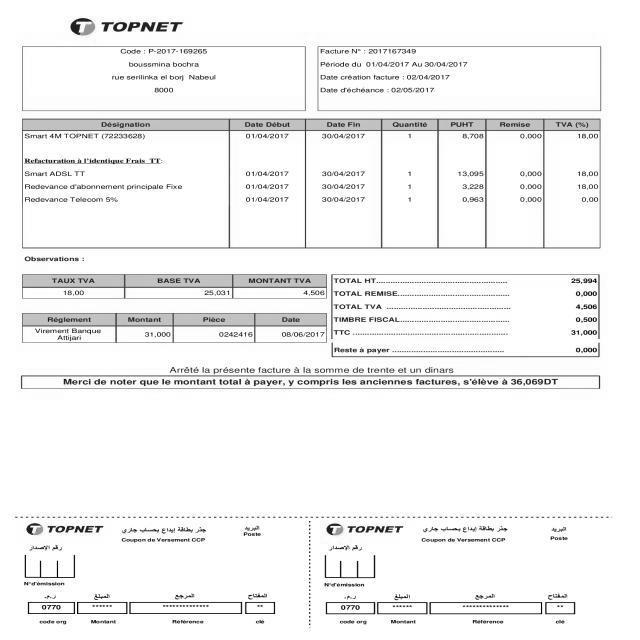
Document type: Invoice